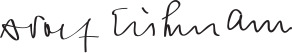
Signature of: adolf eichmann